Question: What type of tax is indicated in the document, personal property or real estate?
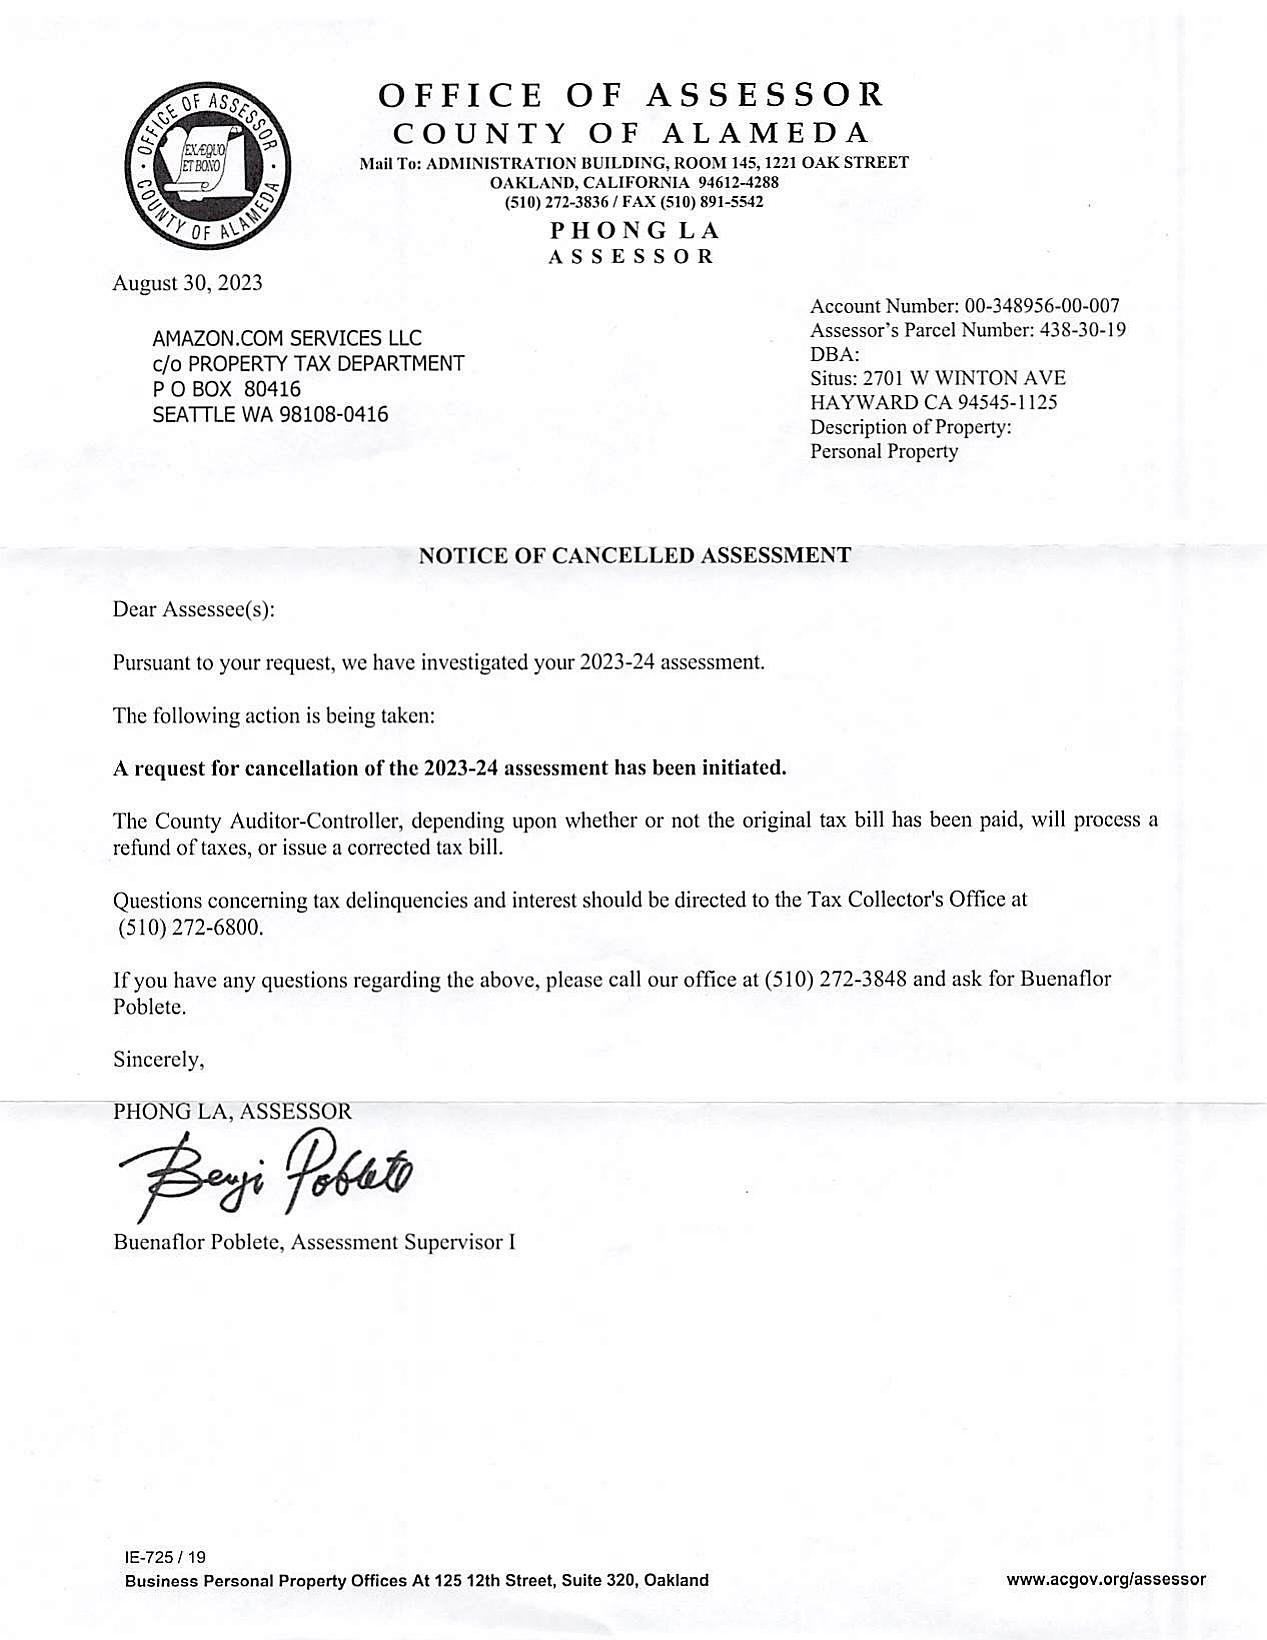
Answer: "Personal Property"